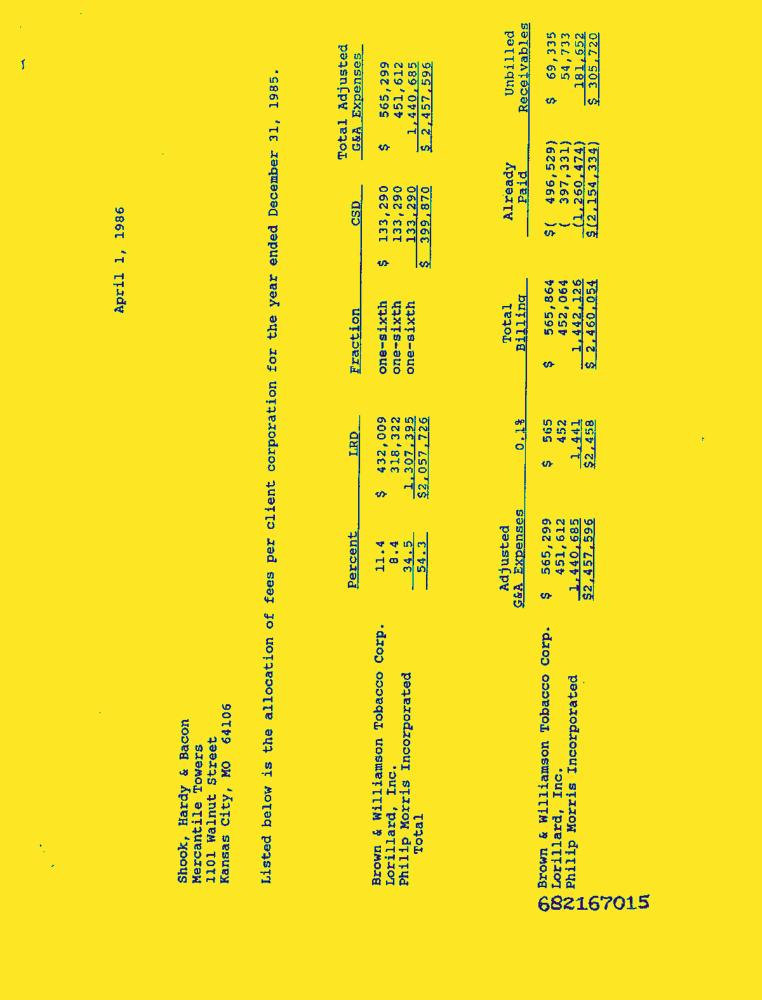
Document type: Invoice-Doc